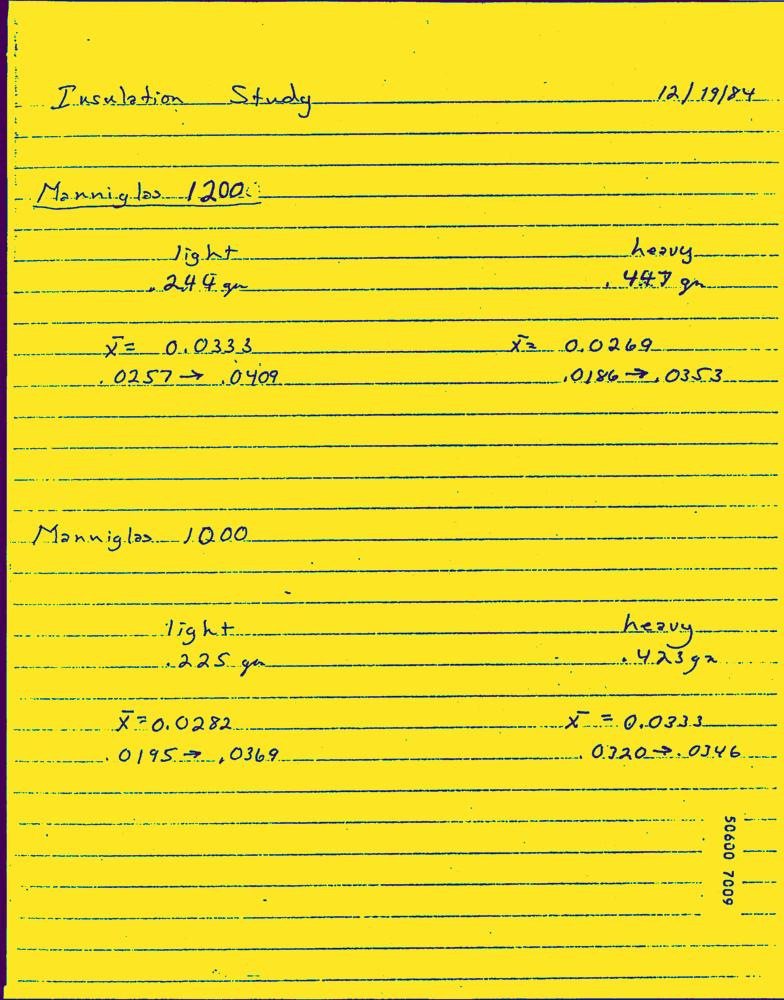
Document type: Hand-Written